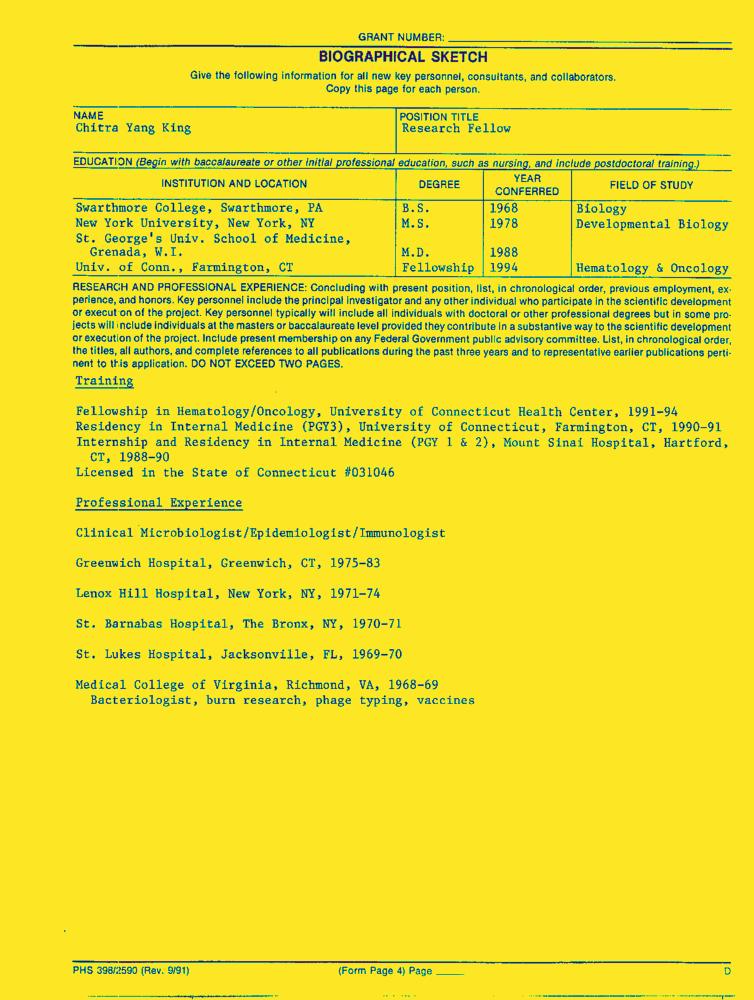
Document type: Resume-Doc